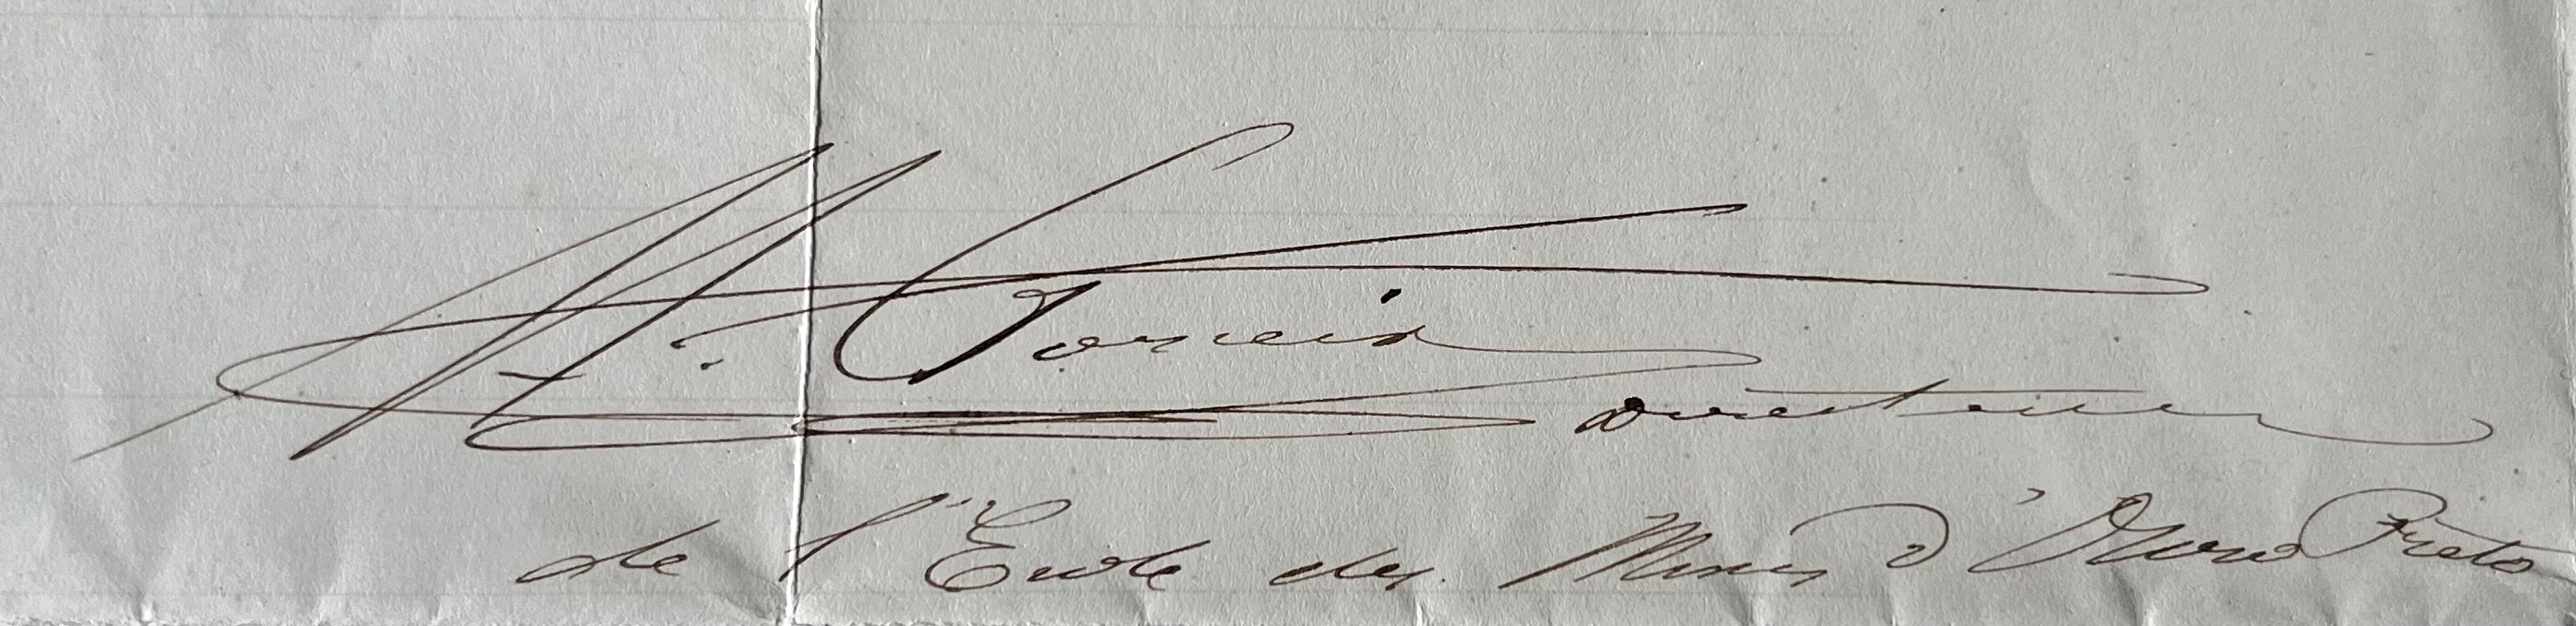
Signature of: claude henri gorceix